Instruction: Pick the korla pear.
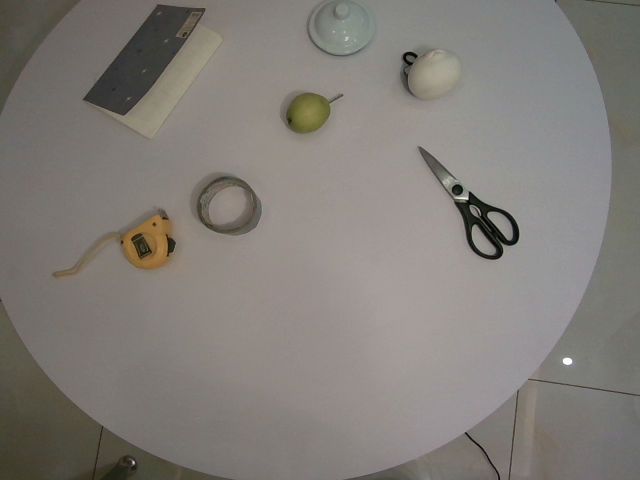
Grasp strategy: vertical